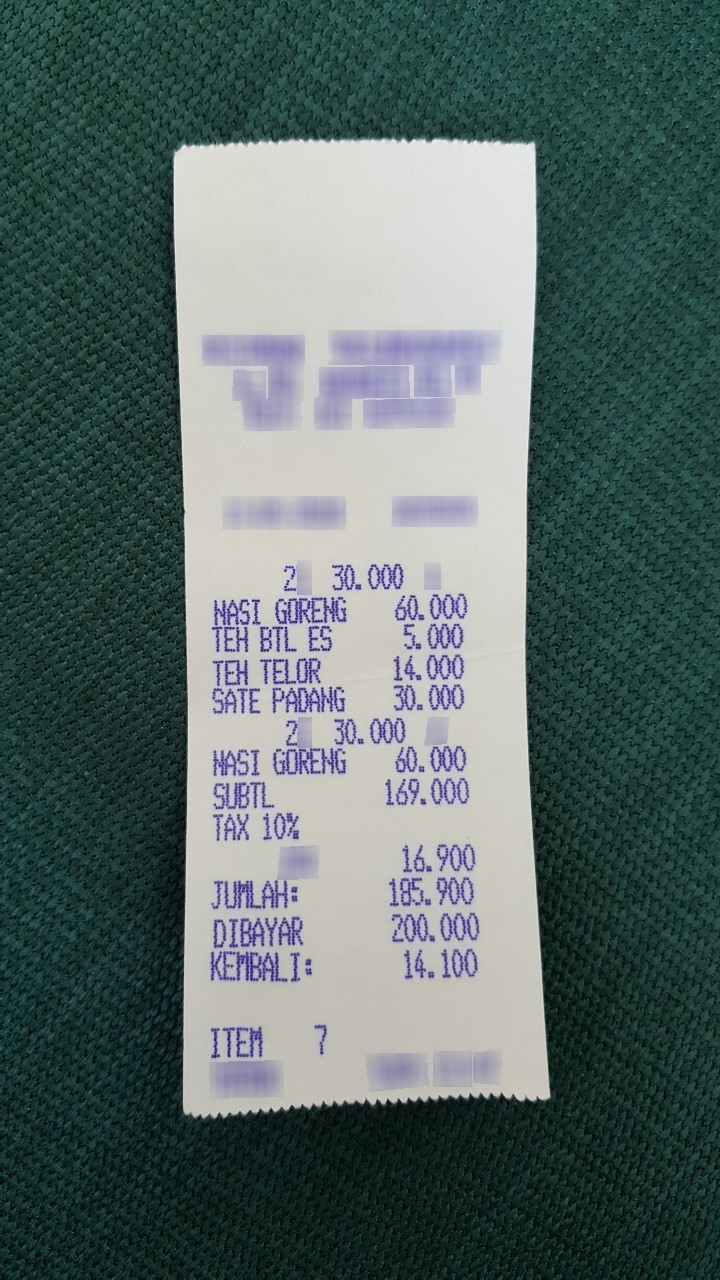
Number of items: 5
Subtotal: 169.000
Tax: 16.900
Total: 185.900
OCR text regions:
text: JUMLAH:
text: 185.900
text: DIBAYAR
text: 200.000
text: KEMBALI:
text: 14.100
text: ITEM
text: 7
text: SUBTL
text: 169.000
text: TAX
text: 10%
text: 16.900
text: 2
text: 30.000
text: NASI
text: GORENG
text: 60.000
text: TEH
text: BTL
text: ES
text: 5.000
text: TEH
text: TELOR
text: 14.000
text: SATE
text: PADANG
text: 30.000
text: 2
text: 30.000
text: NASI
text: GORENG
text: 60.000